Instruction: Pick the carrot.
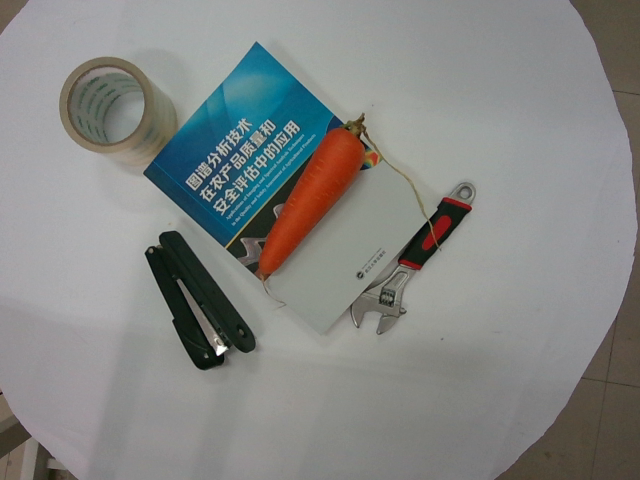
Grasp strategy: vertical